Question: How is the history relevant to the case?
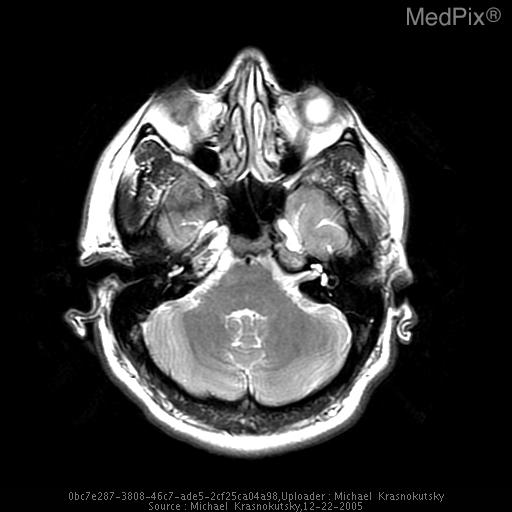
Answer: The patient's history of 37 year old woman who presented with headaches. is key in understanding the case.